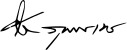
Signature of: samak sundaravej